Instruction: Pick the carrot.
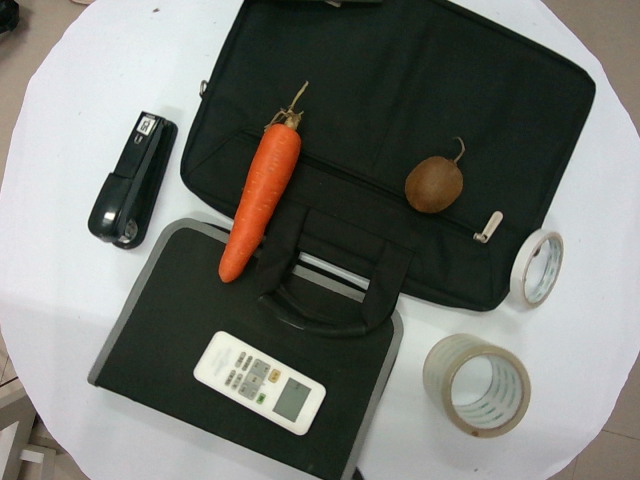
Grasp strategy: vertical